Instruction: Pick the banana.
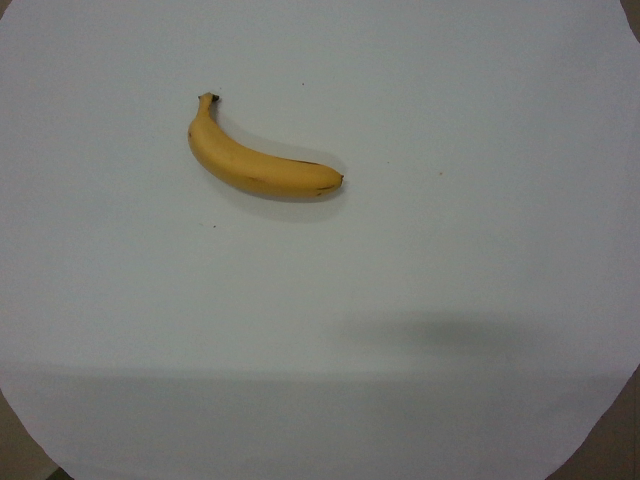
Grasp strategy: vertical